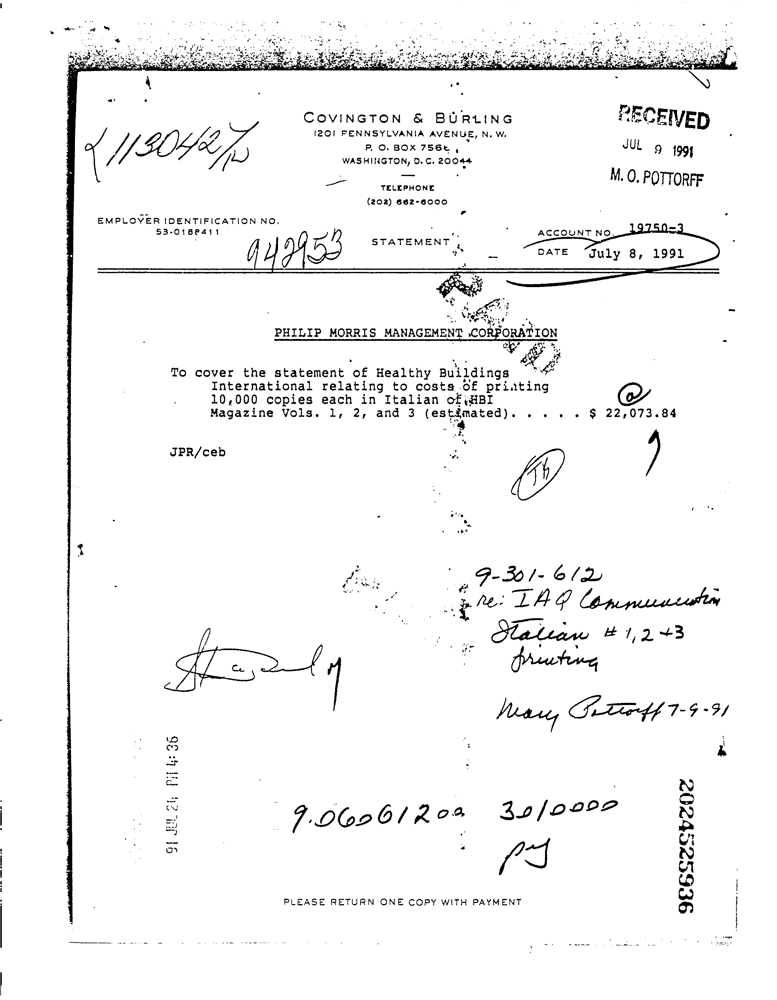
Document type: Invoice